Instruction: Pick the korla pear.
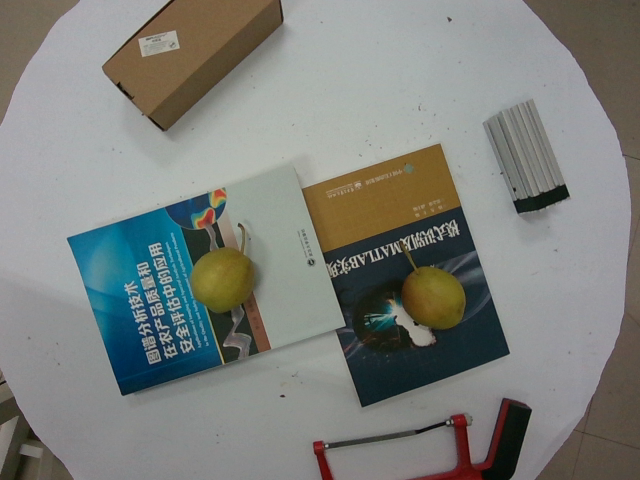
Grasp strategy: vertical